Question: How does the patient history play a role?
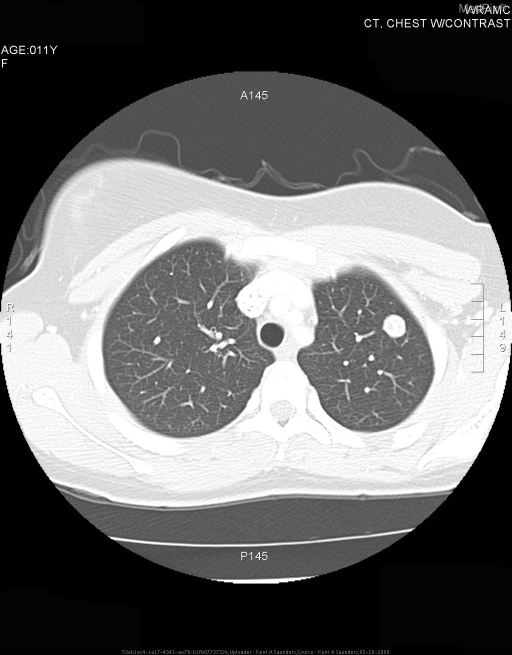
Answer: The patient's history of 10 y.o. girl with "chronic congestion" presented to clinic with new onset of cough and sore throat.  The patient also had complained of 6 months of intermittent headaches.  The patient denied any sputum production or fevers. is key in understanding the case.